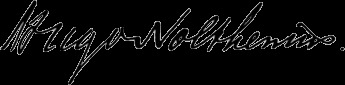
Signature of: hugo nolthenius